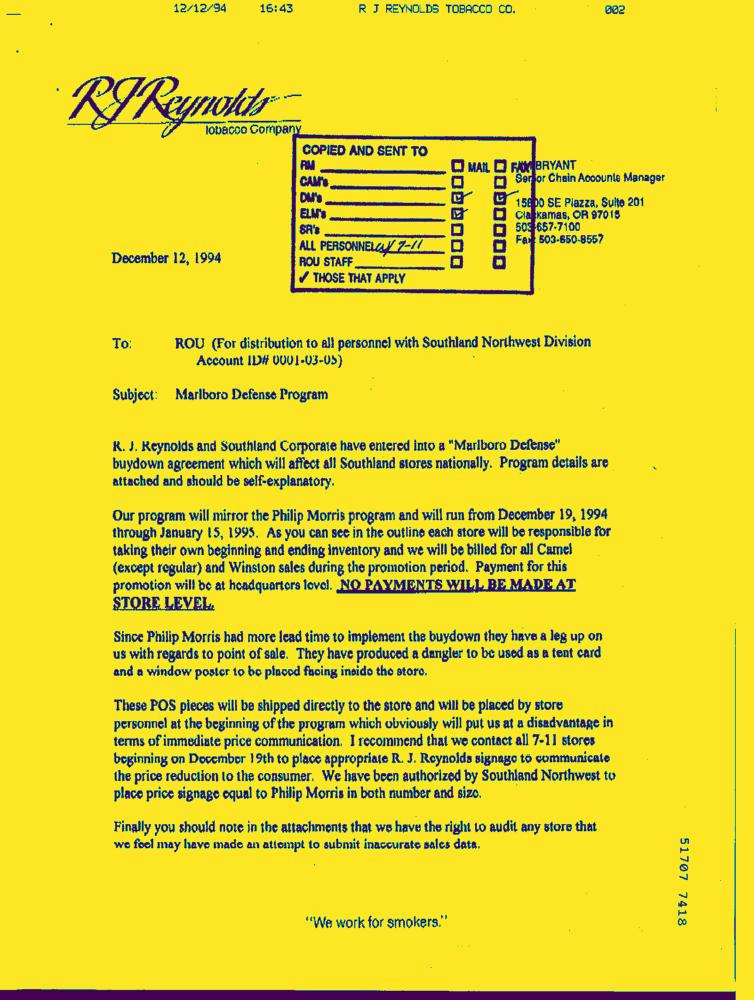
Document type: Letter-Doc